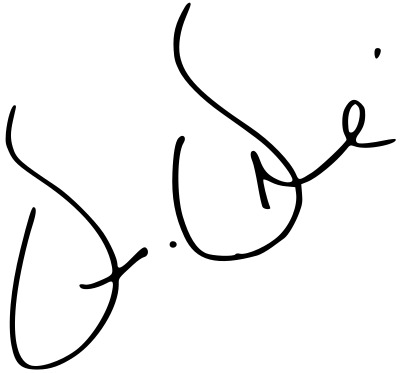
Signature of: dr dre